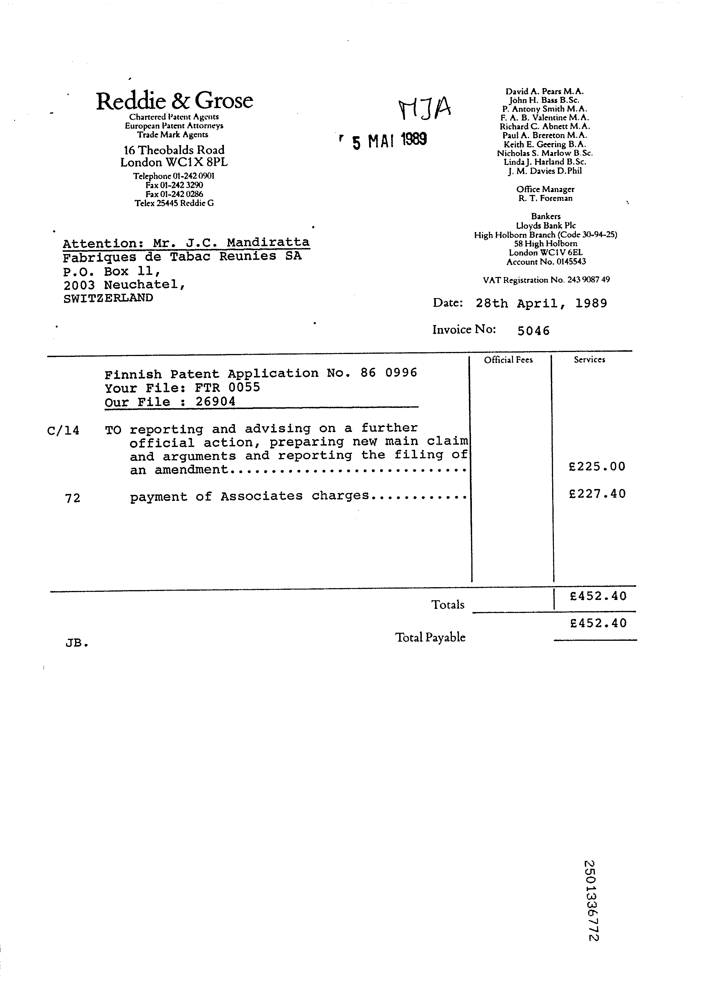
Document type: Invoice